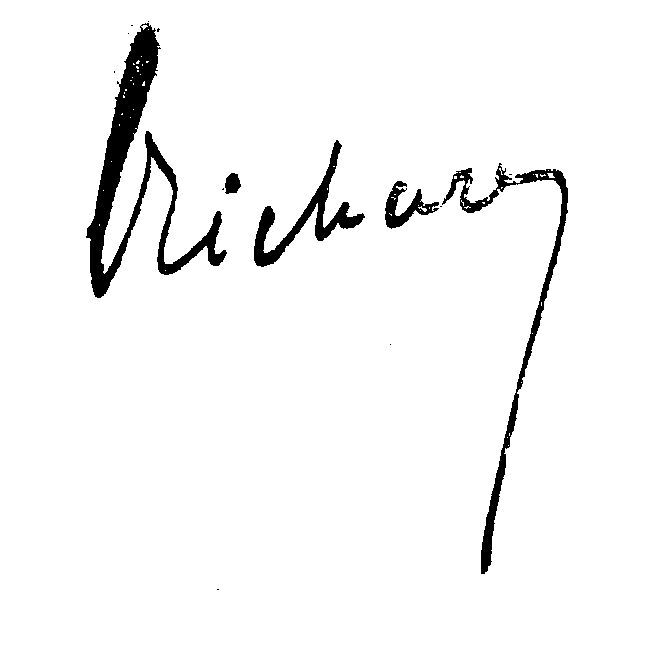
Signature of: henri richard